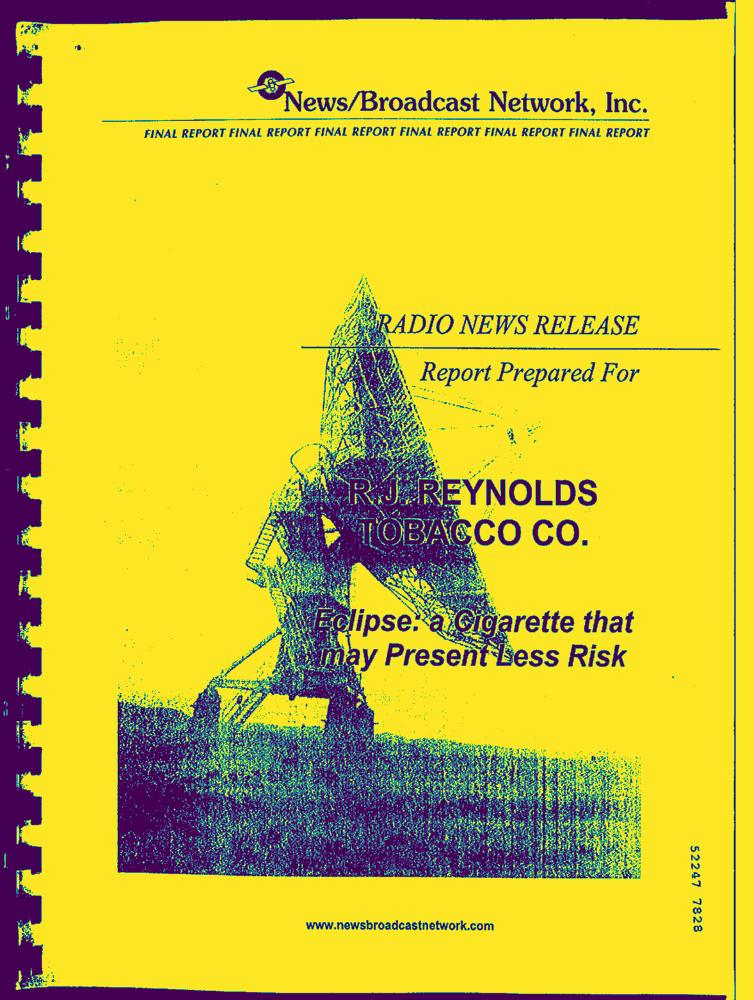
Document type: AD